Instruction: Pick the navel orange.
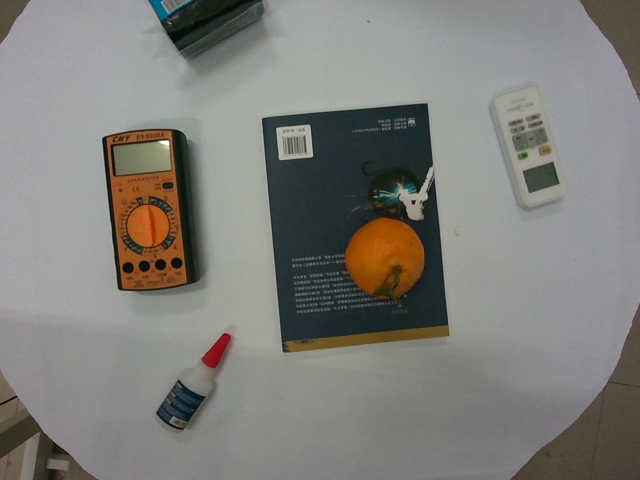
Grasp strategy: vertical